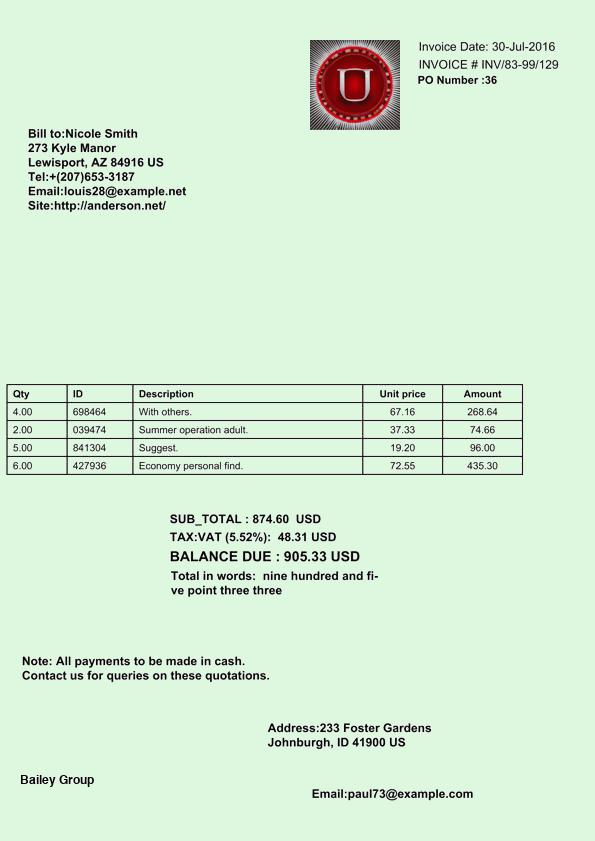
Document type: Invoice